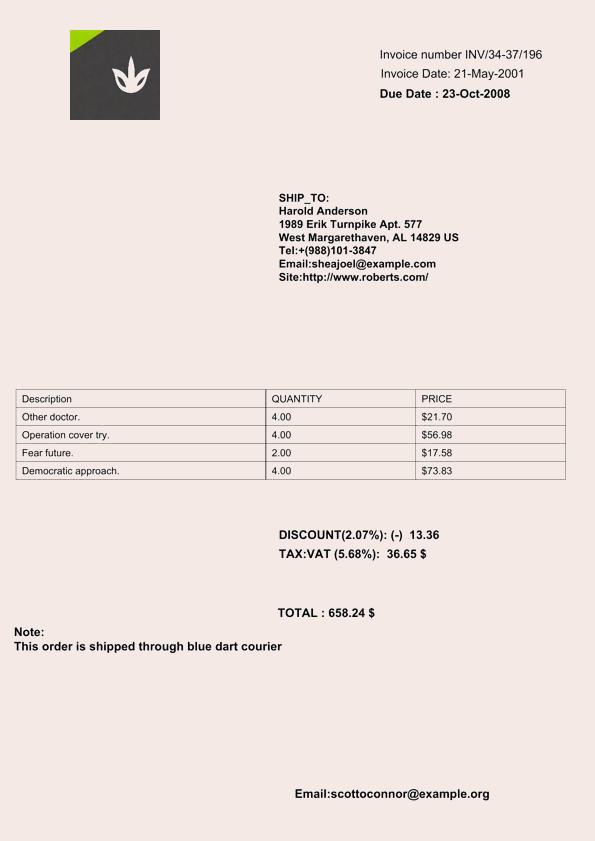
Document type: Invoice